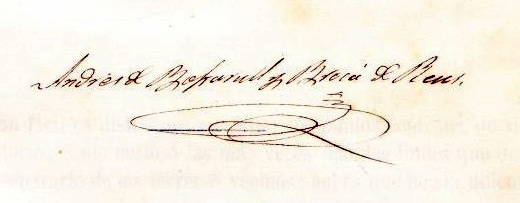
Signature of: andreu de bofarull i de brocà